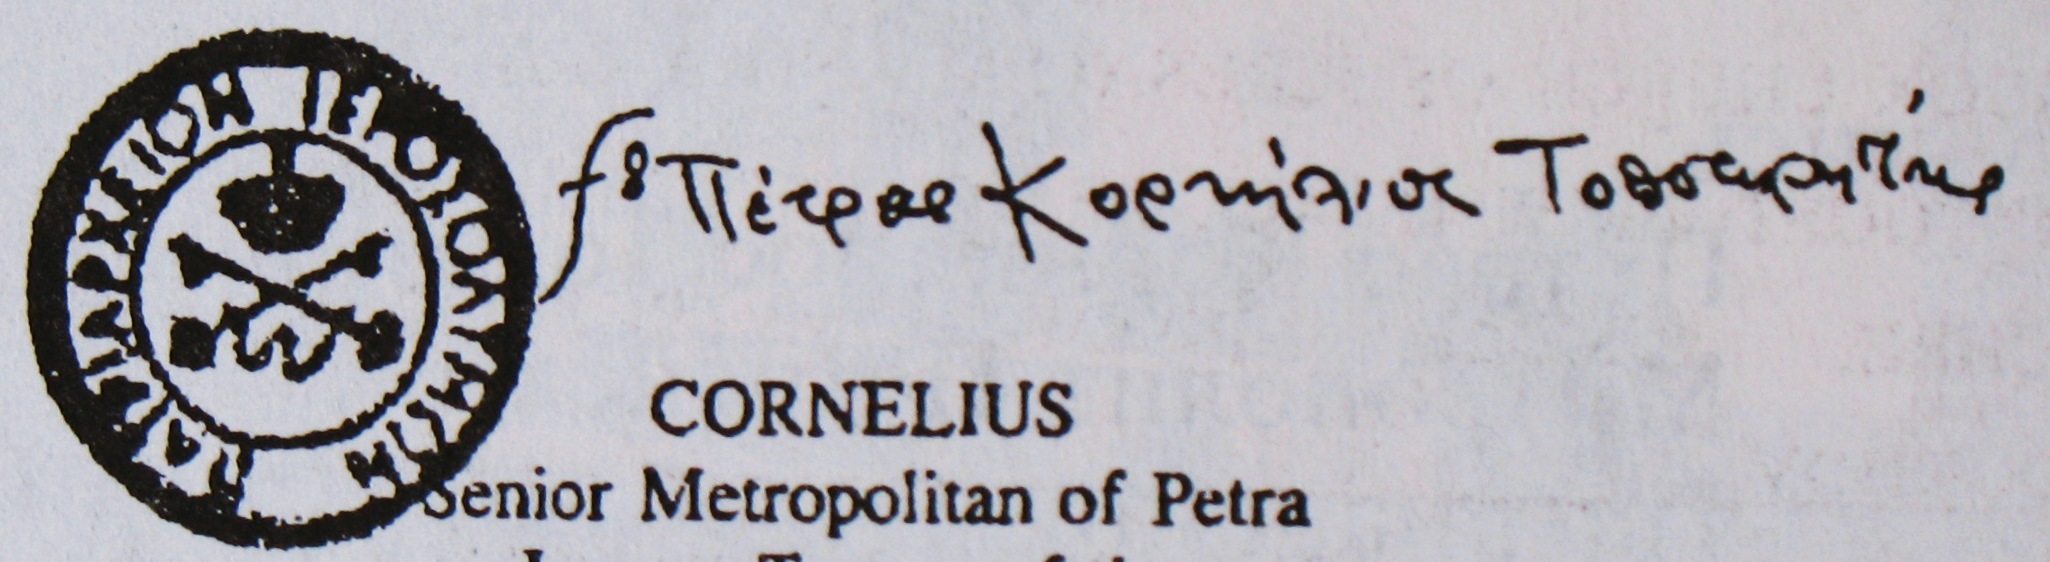
Signature of: cornelius of petra